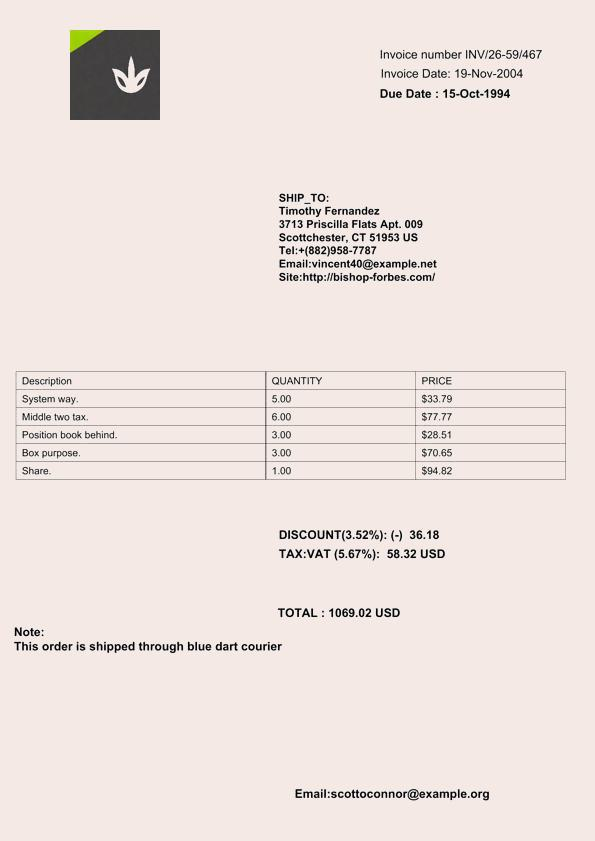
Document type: Invoice